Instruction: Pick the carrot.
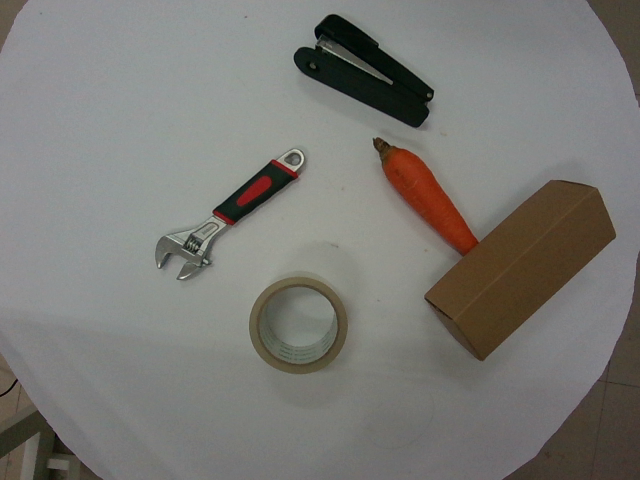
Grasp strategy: vertical